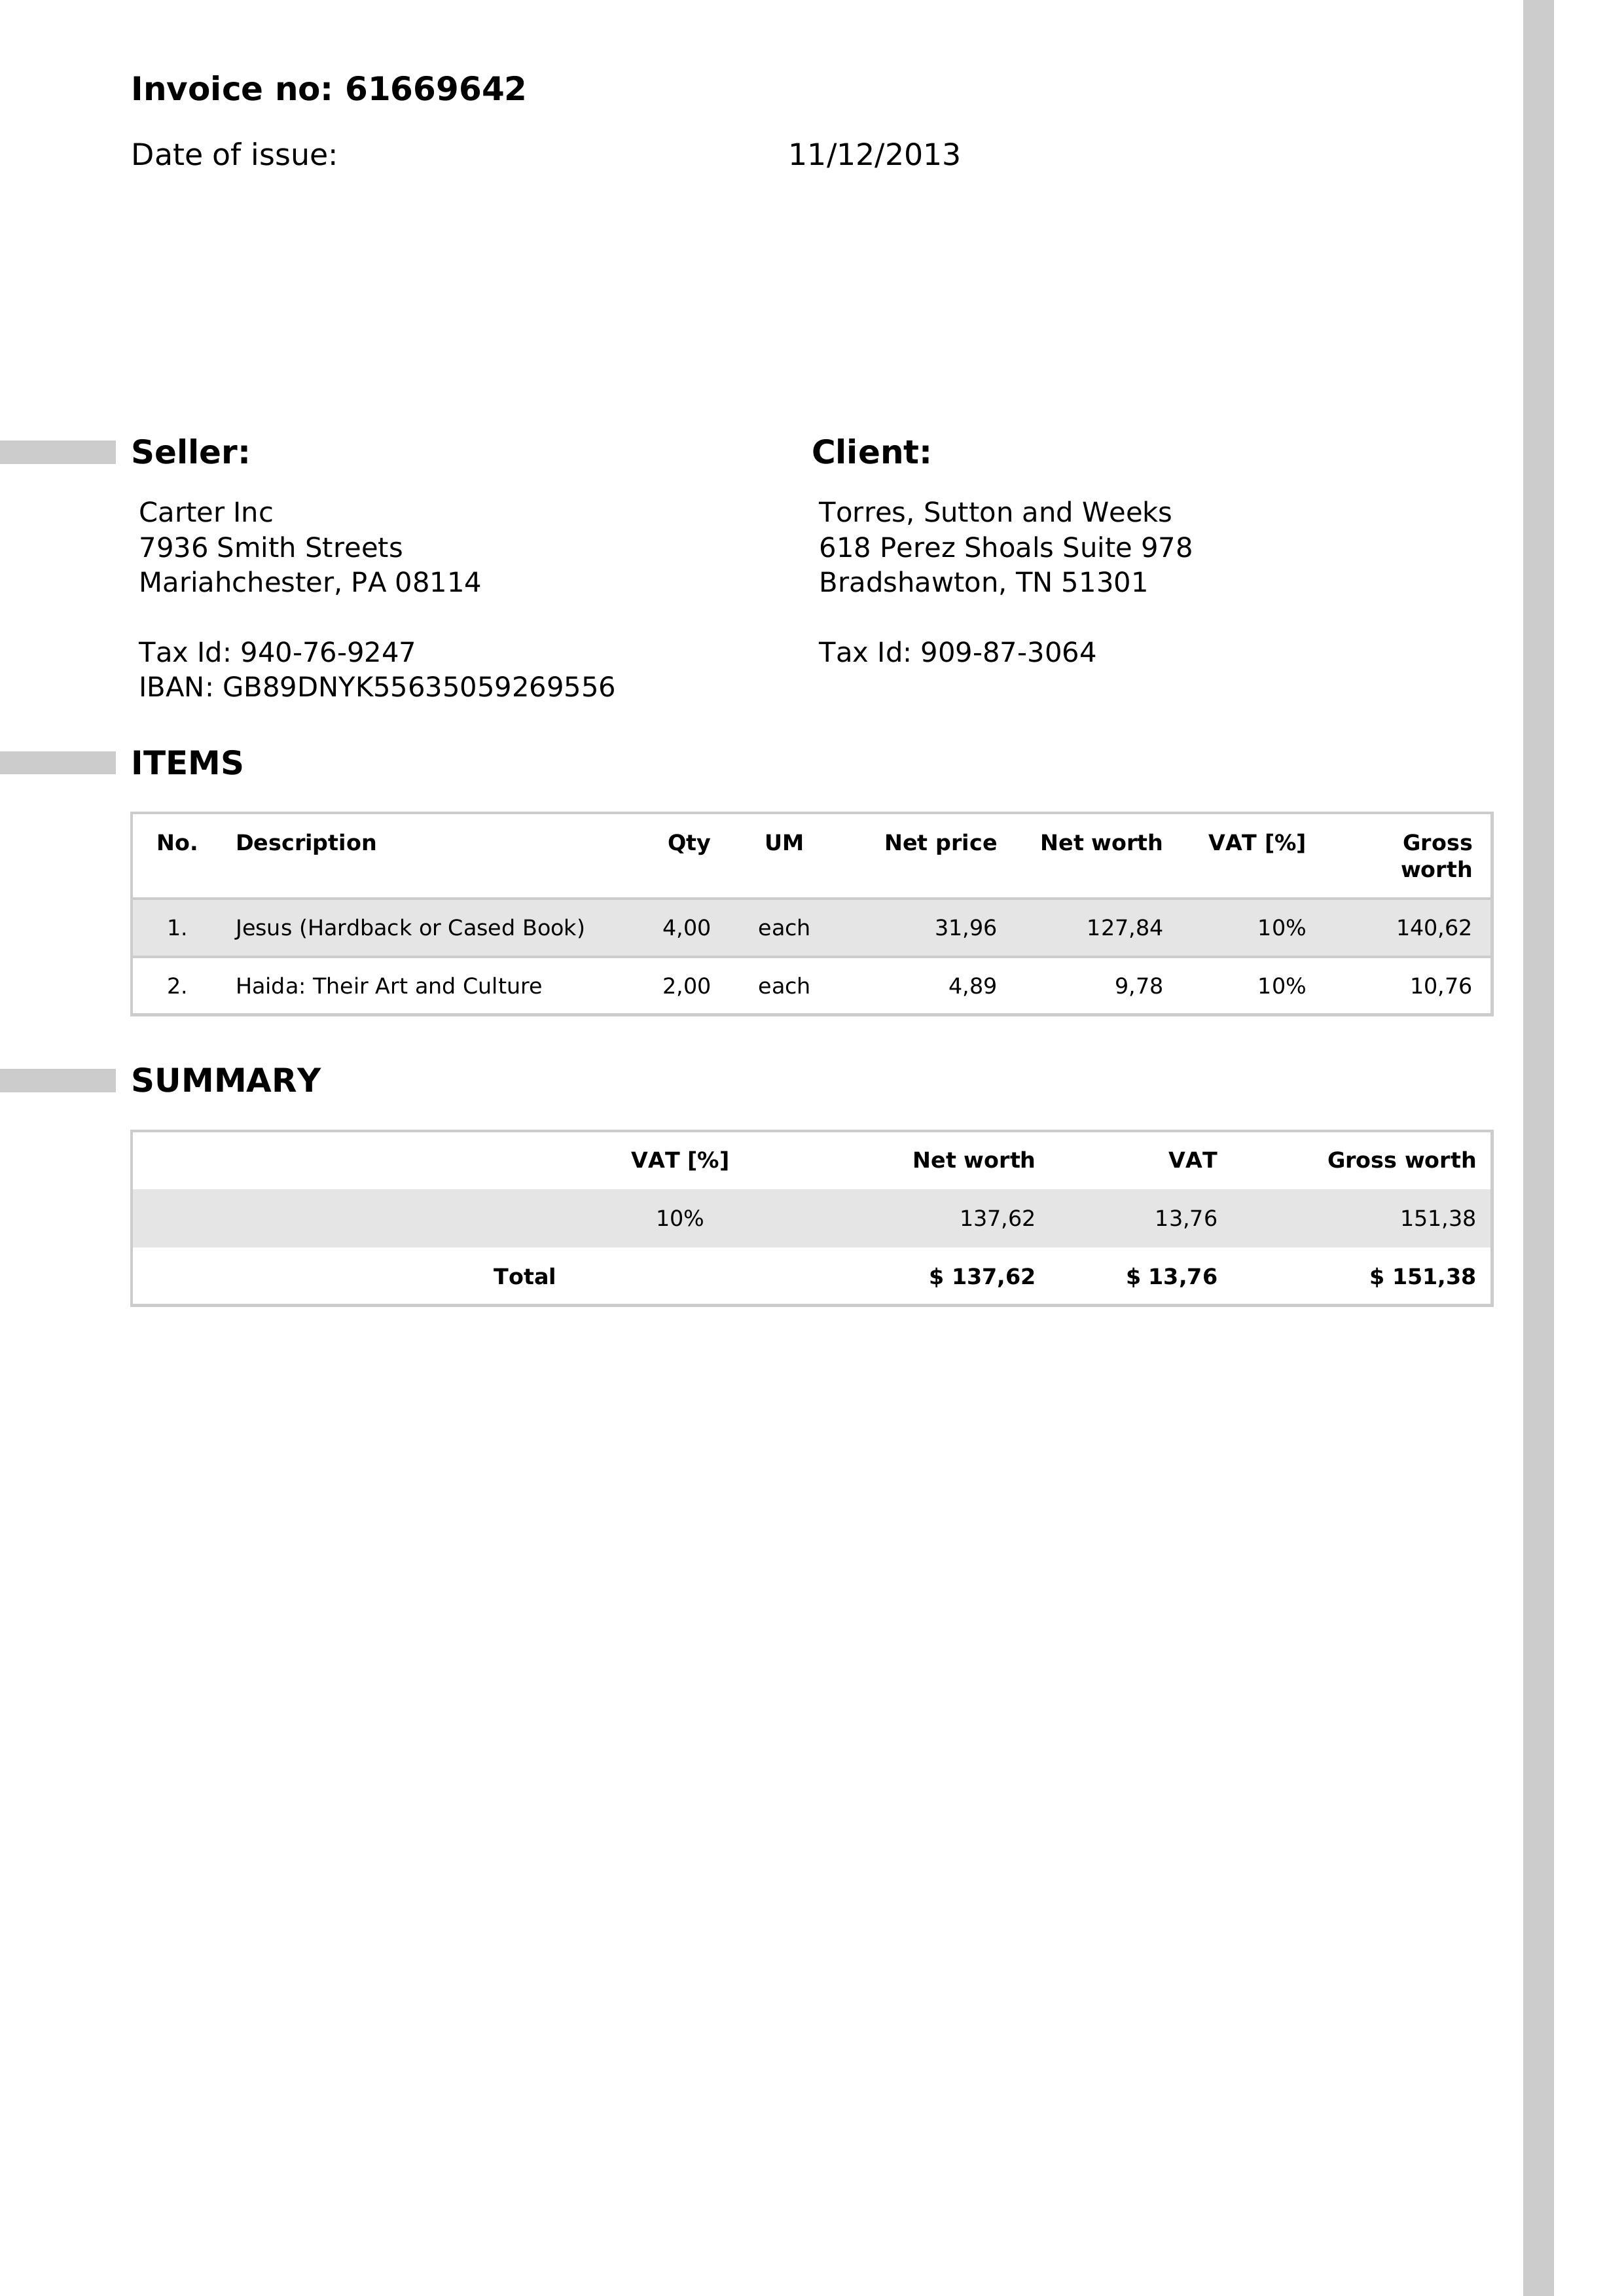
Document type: Invoice